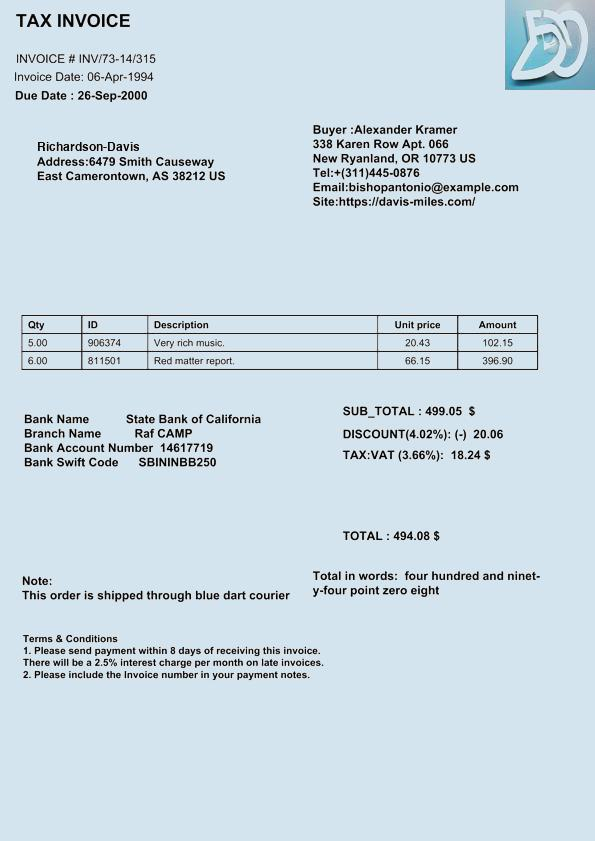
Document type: Invoice